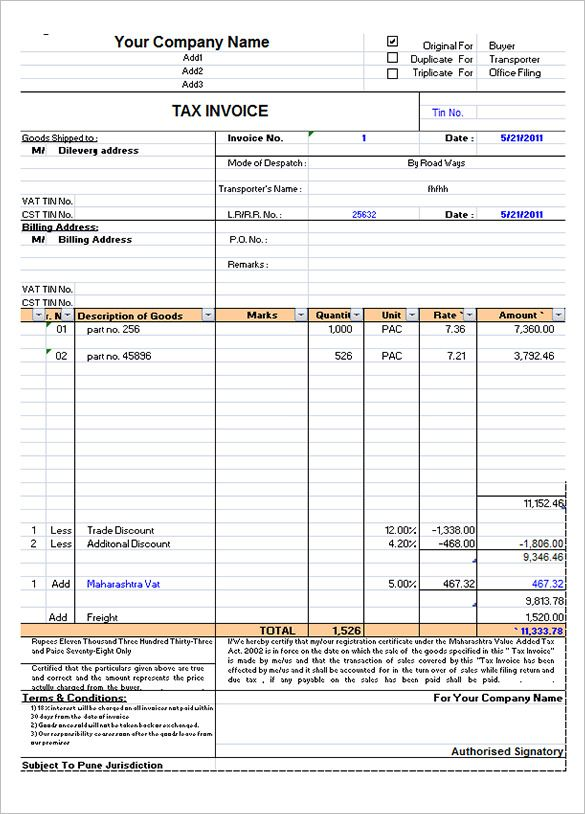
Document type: Invoice